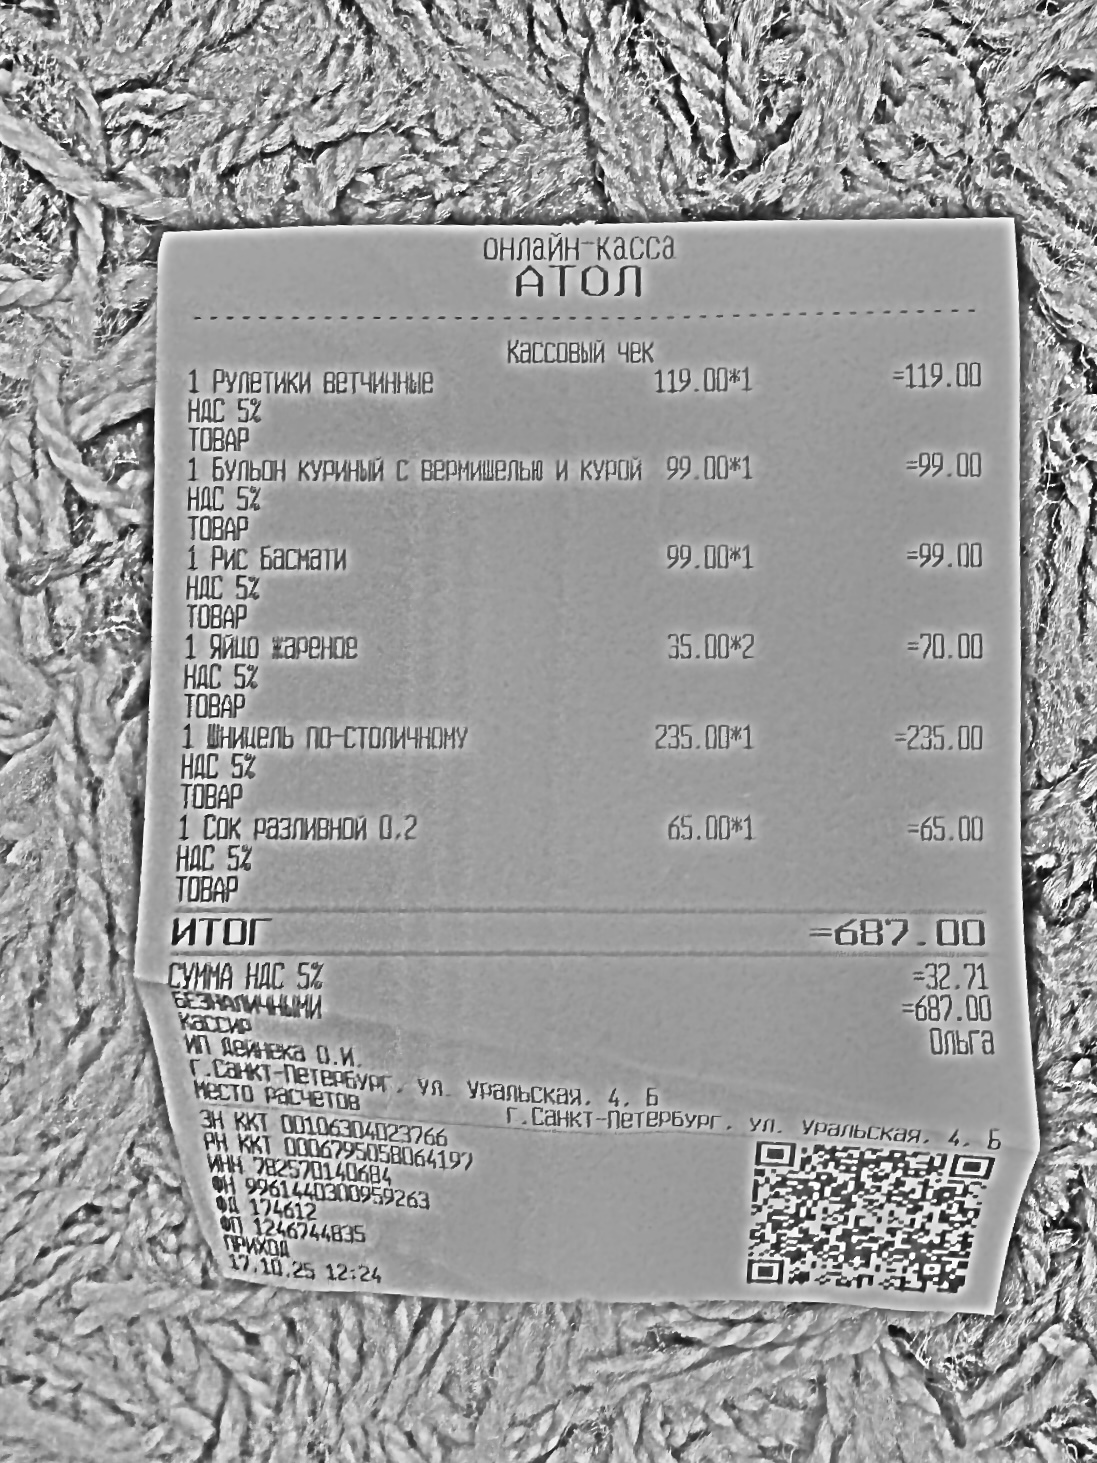
Продавец: ИП Дейнека О.И.
ИНН: 782570140684
Дата: 17.10.25
Товары: 1 Рулетики ветчинные; 1 Бульон куриный с вермишелью и курой; 1 Рис басмати; 1 Яйцо жареное; 1 Шницель по-столичному; 1 Сок разливной 0,2
Количество: 1; 1; 1; 2; 1; 1
Цена: 119.00; 99.00; 99.00; 35.00; 235.00; 65.00
Сумма: 119.00; 99.00; 99.00; 70.00; 235.00; 65.00
Итого: 687.00